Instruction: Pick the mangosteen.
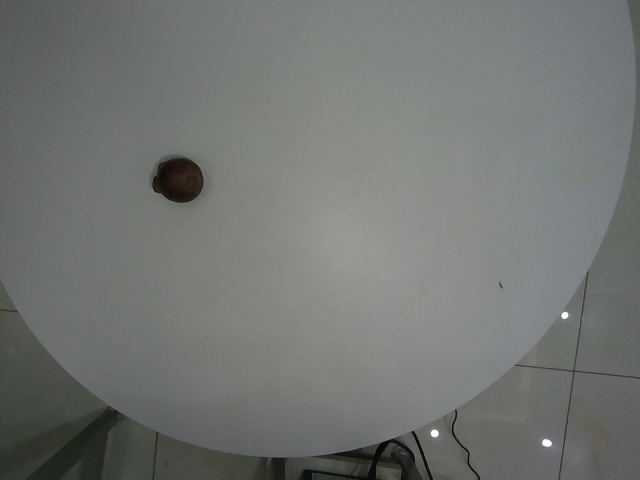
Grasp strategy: vertical